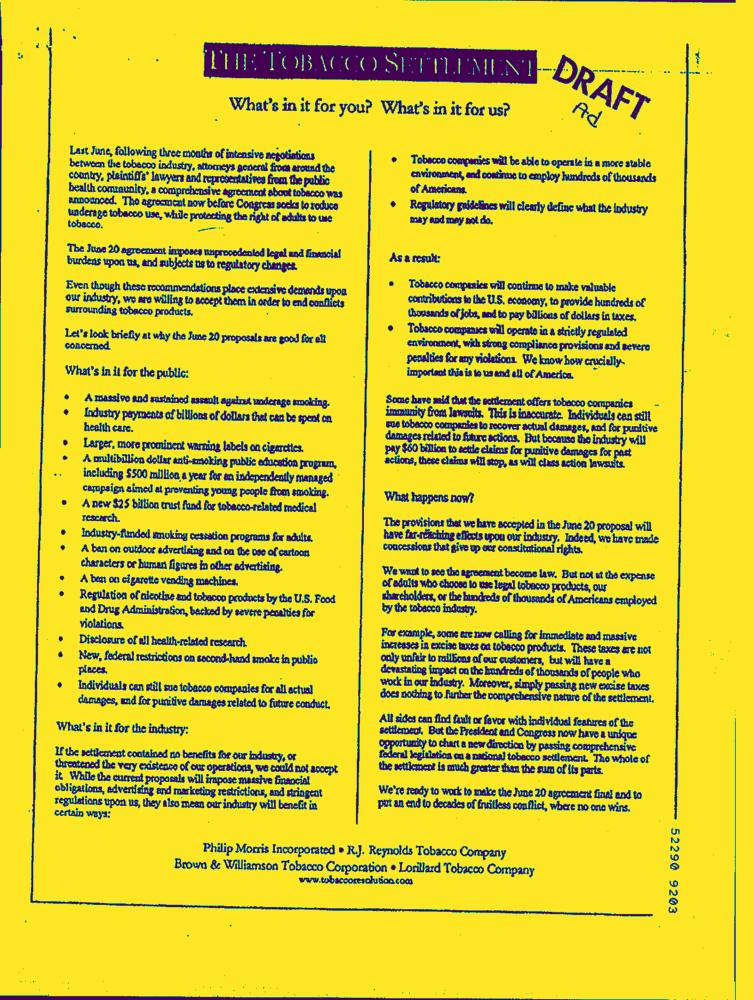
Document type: AD